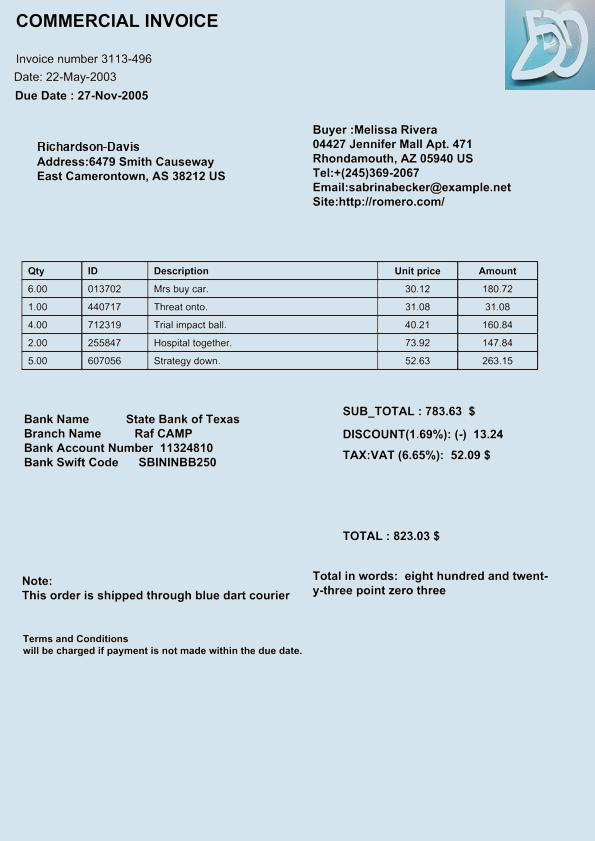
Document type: Invoice